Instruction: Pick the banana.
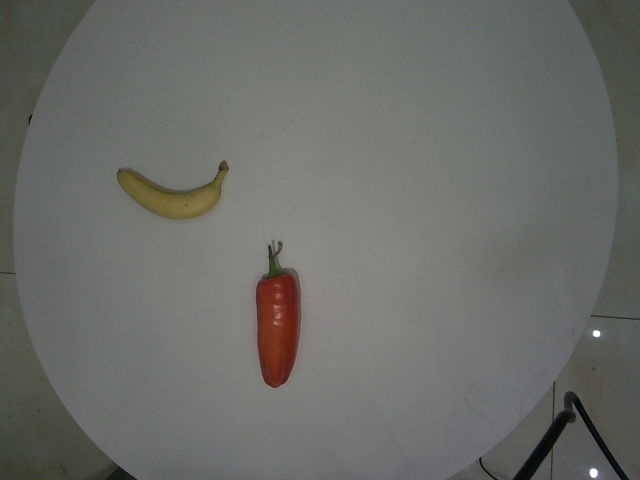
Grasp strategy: vertical